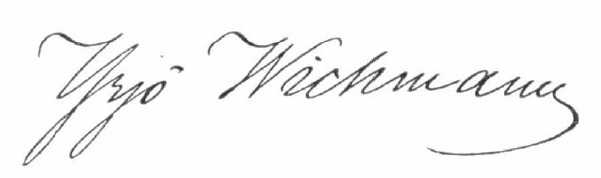
Signature of: yrjö wichmann